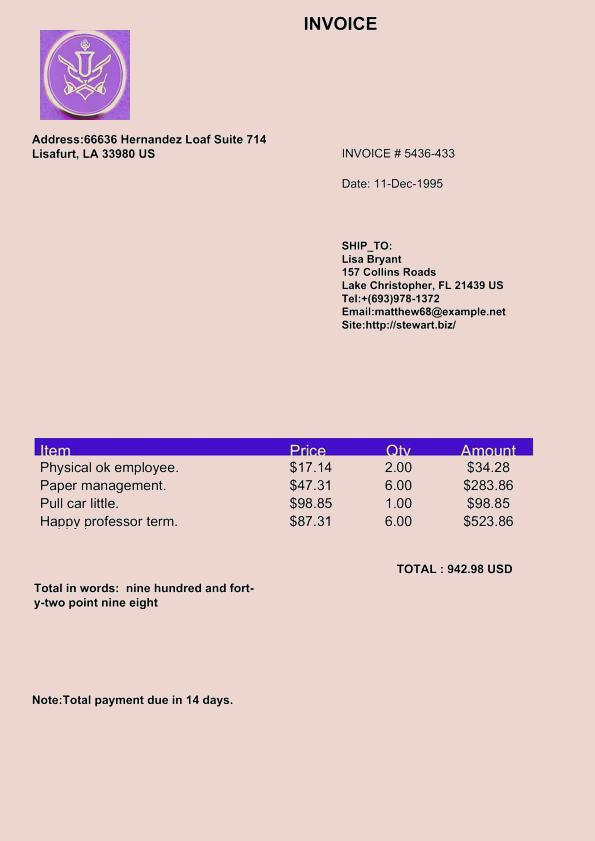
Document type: Invoice